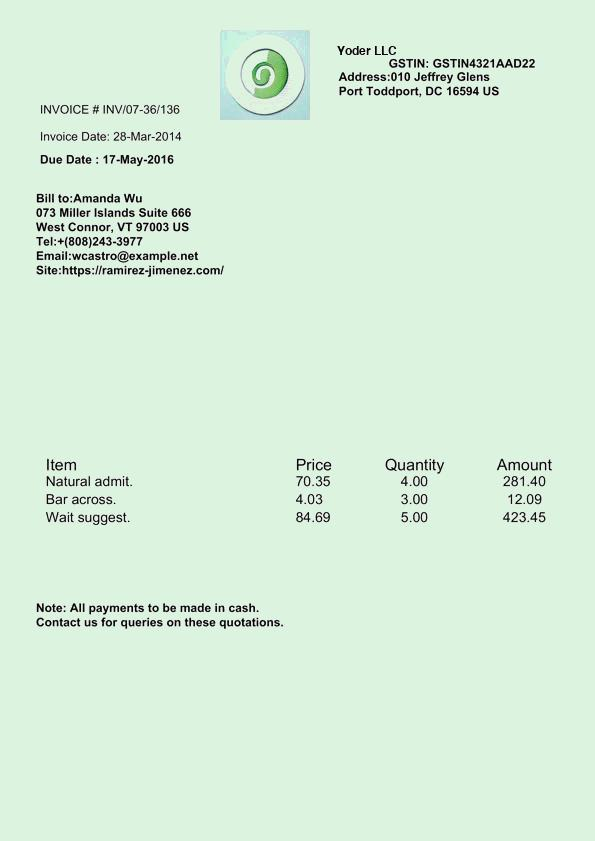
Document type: Invoice